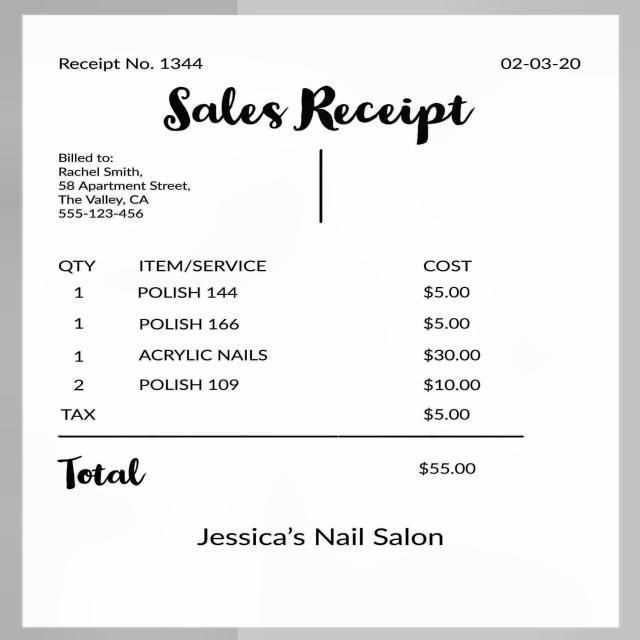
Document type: Invoice